Question: Explain the disease:
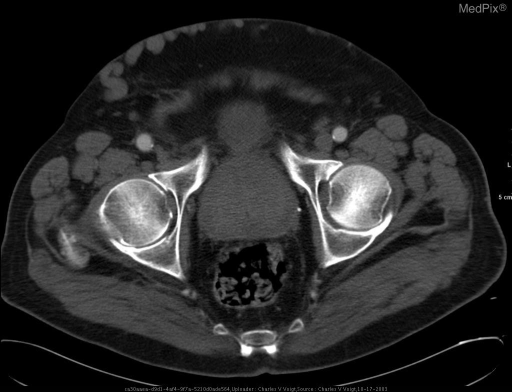
Answer: The disease is discussed as: Clinically significant stenoses of lower extremity veins is uncommon. Multiple causes include: surgery, mass, radiation, chronic DVT, trauma, pregnancy, compression between artery and spine, or venospasm. The most common cause is compression of upper left common iliac vein as it passes between right common iliac artery and the spine (May-Thurner syndrome). Symptoms are typically leg swelling and pain. Diagnosis can be suggested by US but usually femoral or MR venography is needed for the diagnosis. Collaterals and thrombotic occlusion are common. Treatments include angioplasty and stents with short term anticoagulation therapy or surgery for refractory cases.